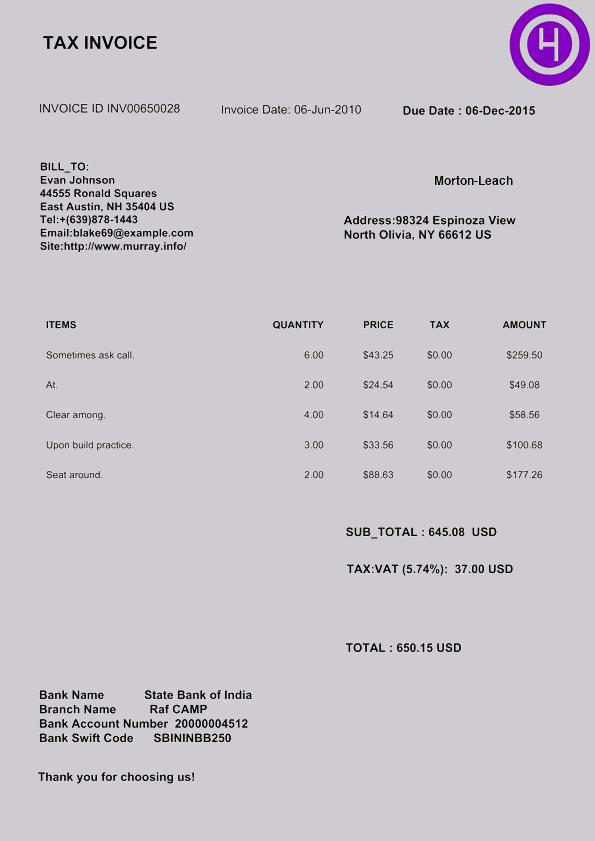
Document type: Invoice